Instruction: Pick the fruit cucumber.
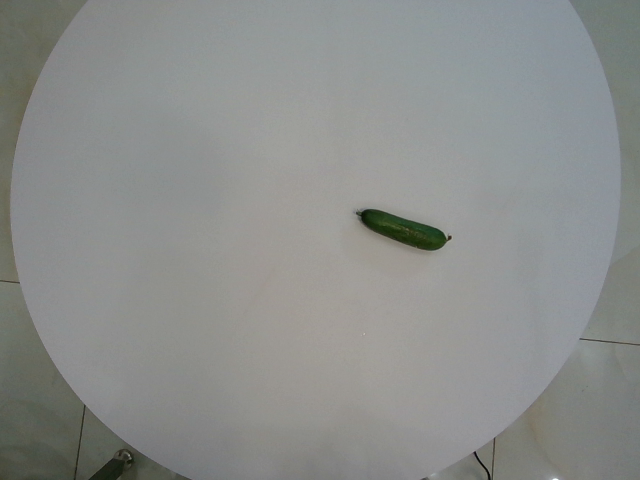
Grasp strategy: vertical